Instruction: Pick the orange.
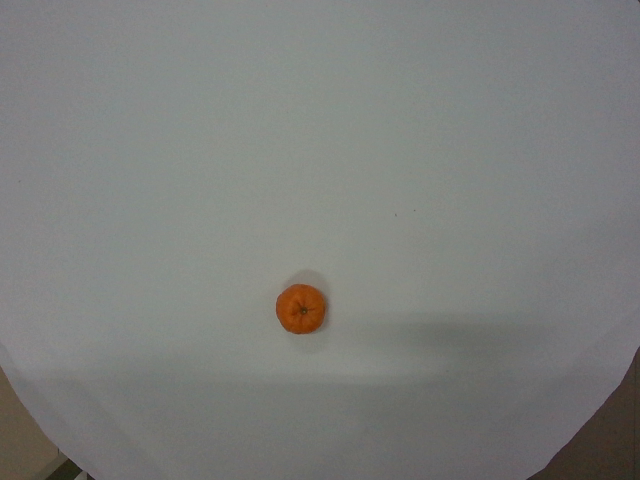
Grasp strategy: vertical